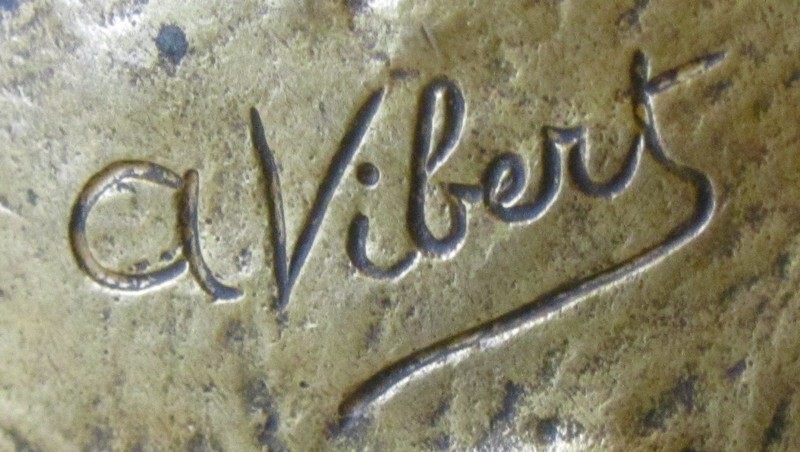
Signature of: alexandre vibert